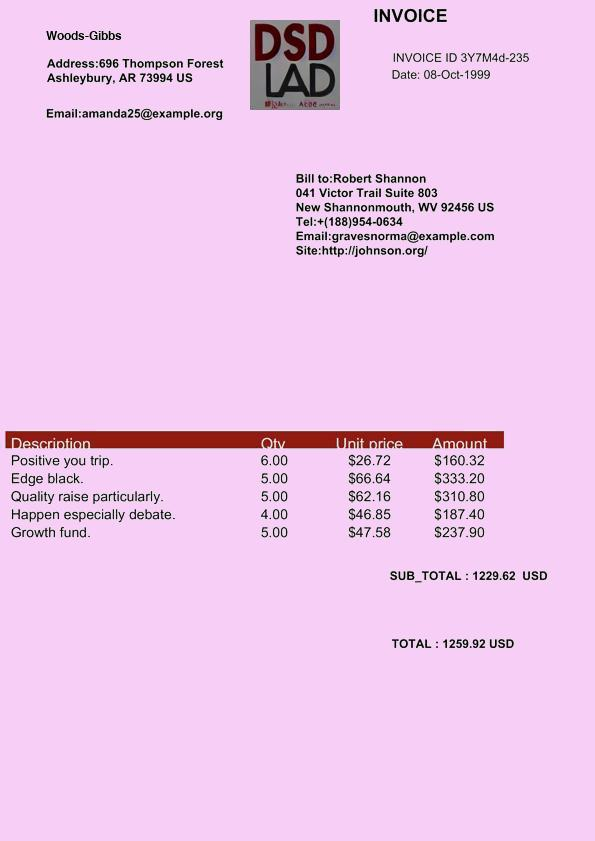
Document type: Invoice